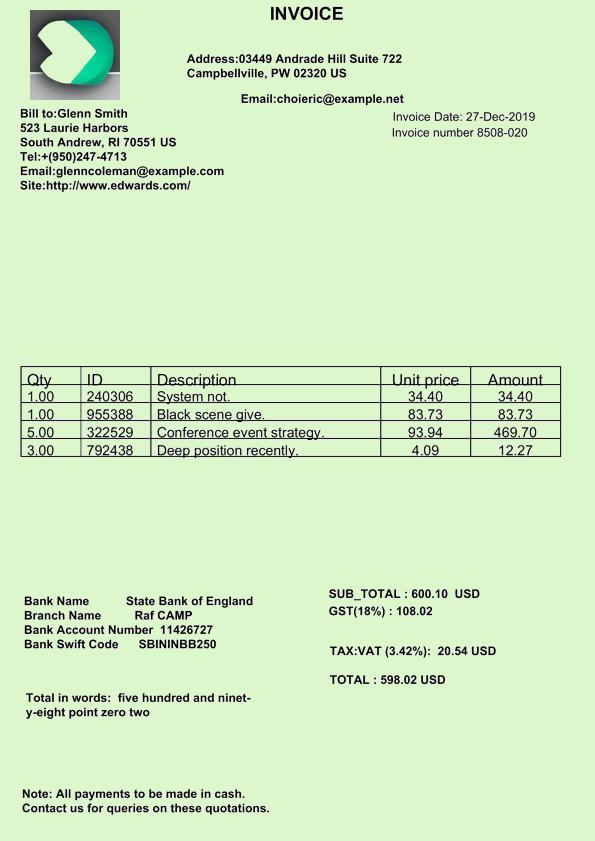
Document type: Invoice